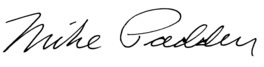
Signature of: mike padden